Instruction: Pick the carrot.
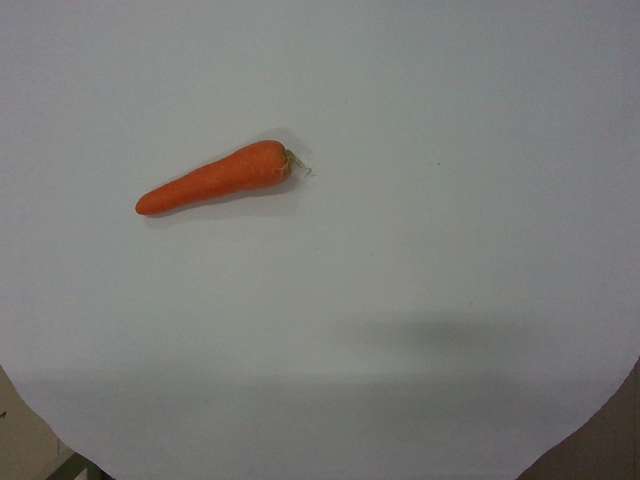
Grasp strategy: vertical